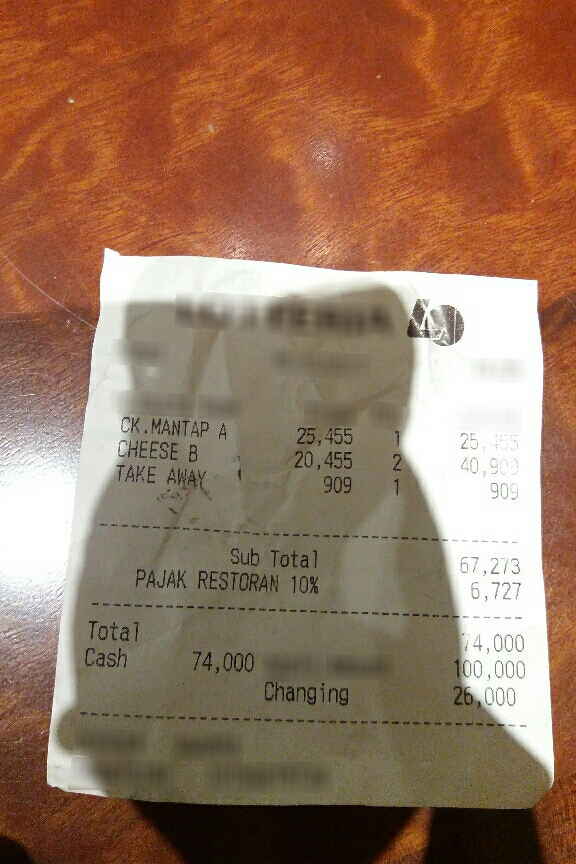
Number of items: 3
Subtotal: 67,273
Tax: 6,727
Total: 74,000
OCR text regions:
text: 74,000
text: 1
text: CK.MANTAP
text: A
text: 25,455
text: 25,455
text: Total
text: 74,000
text: Cash
text: 100,000
text: Changing
text: 26,000
text: Sub
text: Total
text: 67,273
text: PAJAK
text: RESTORAN
text: 10%
text: 6,727
text: 2
text: CHEESE
text: B
text: 20,455
text: 40,909
text: 1
text: TAKE
text: AWAY
text: 909
text: 909